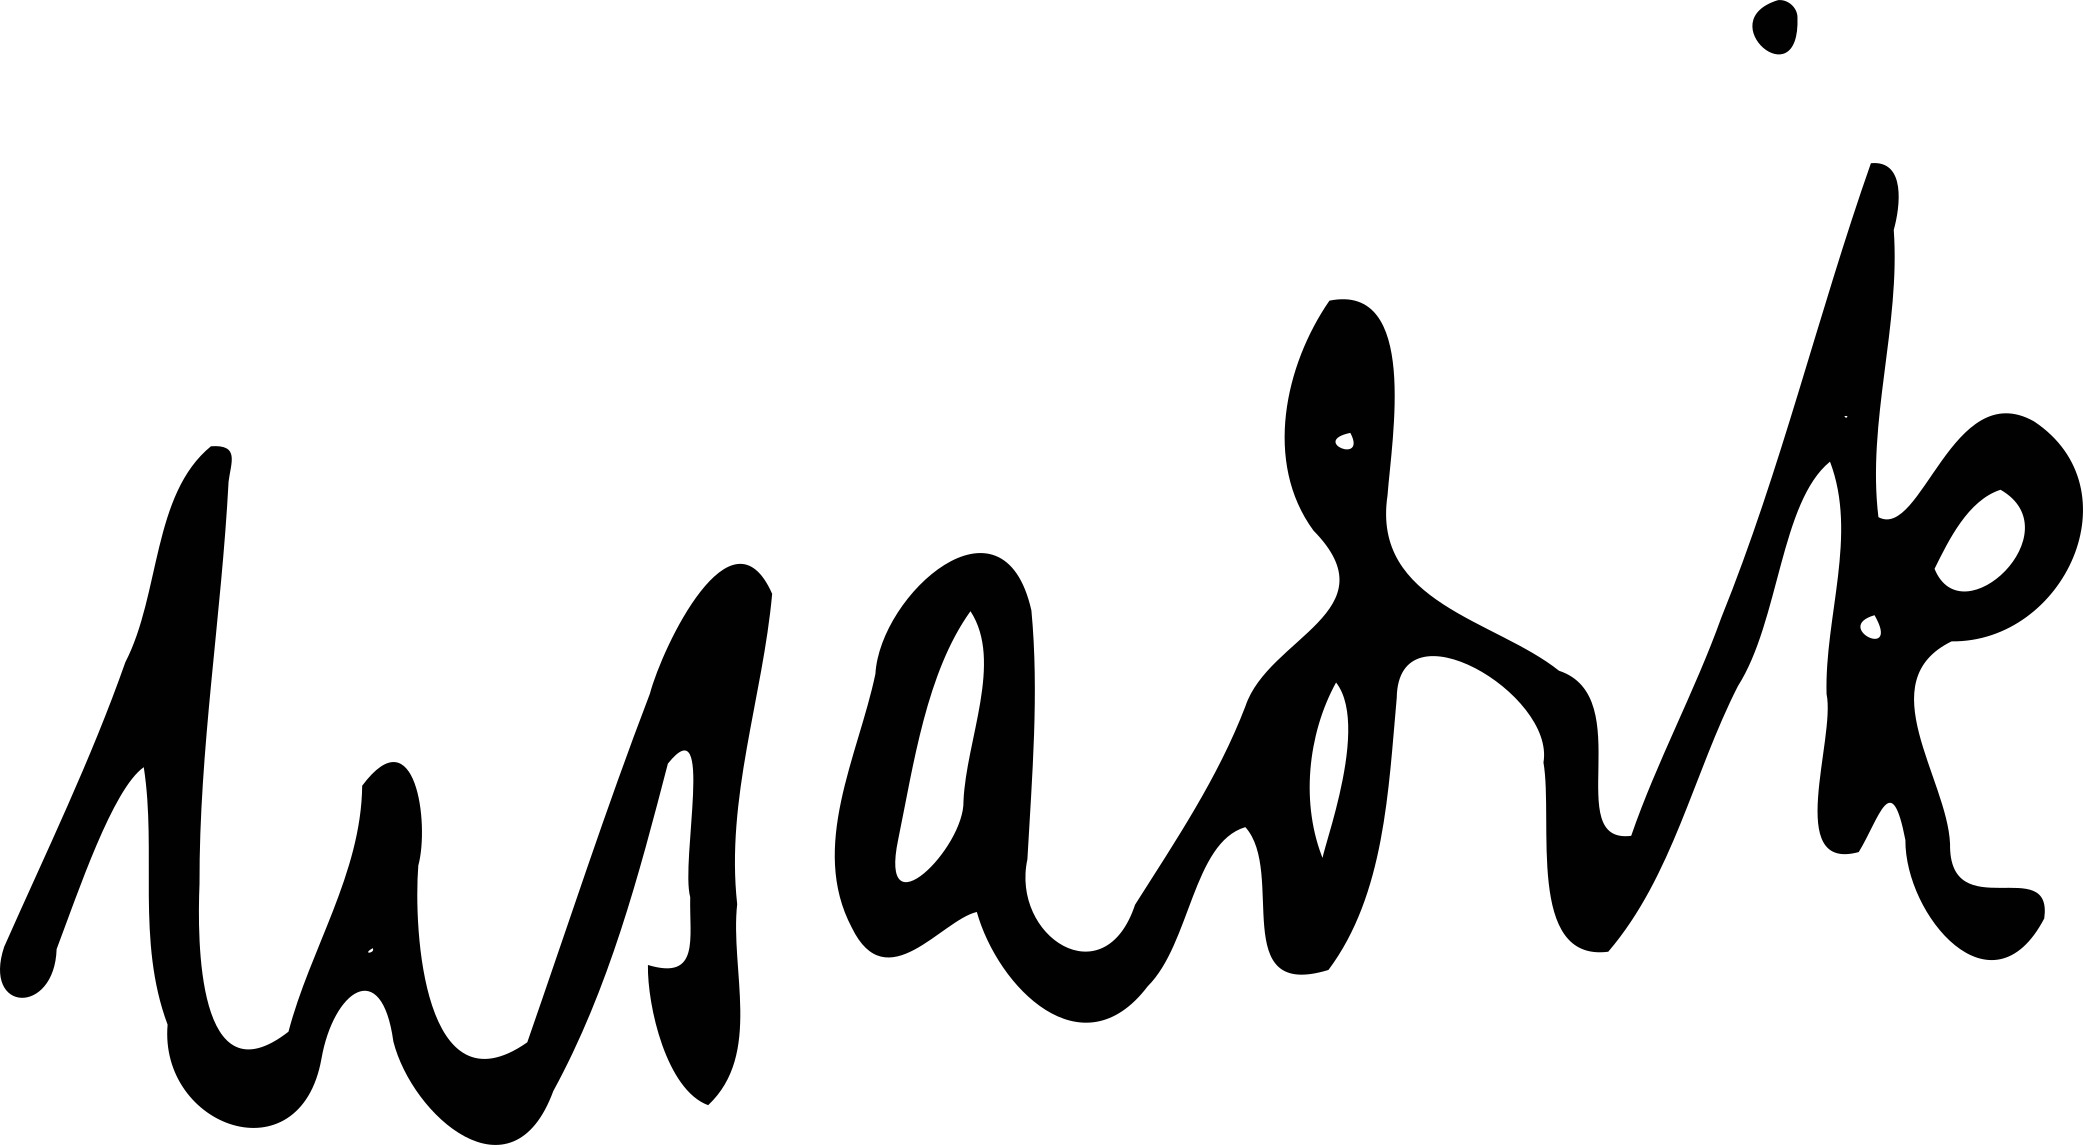
Signature of: nafis sadik